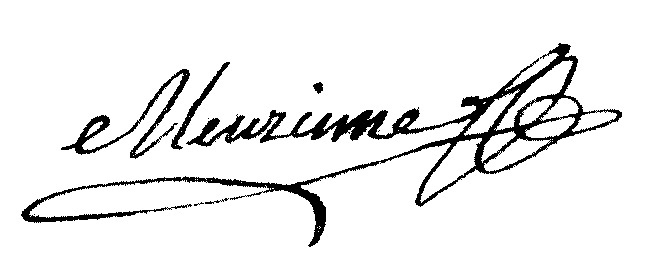
Signature of: françois anne joseph meurinne